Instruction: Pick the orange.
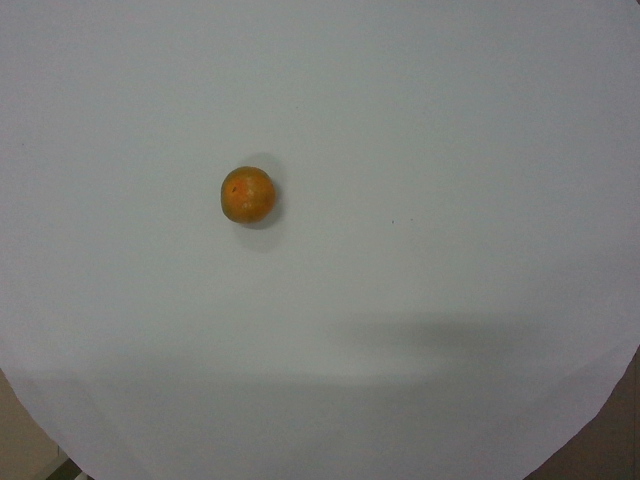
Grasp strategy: vertical